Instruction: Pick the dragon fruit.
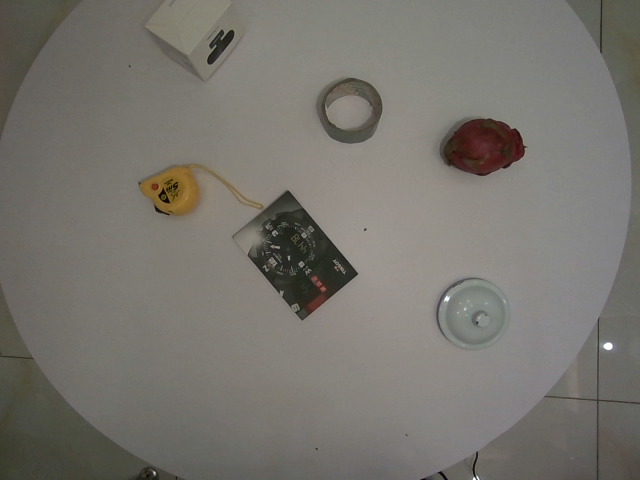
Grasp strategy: vertical